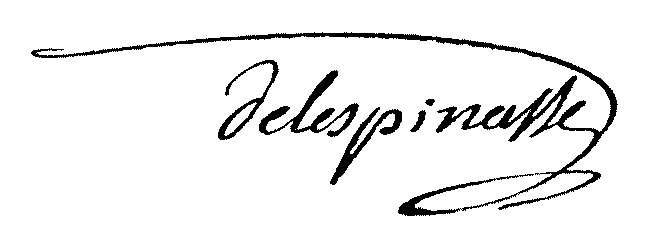
Signature of: abel de lespinasse